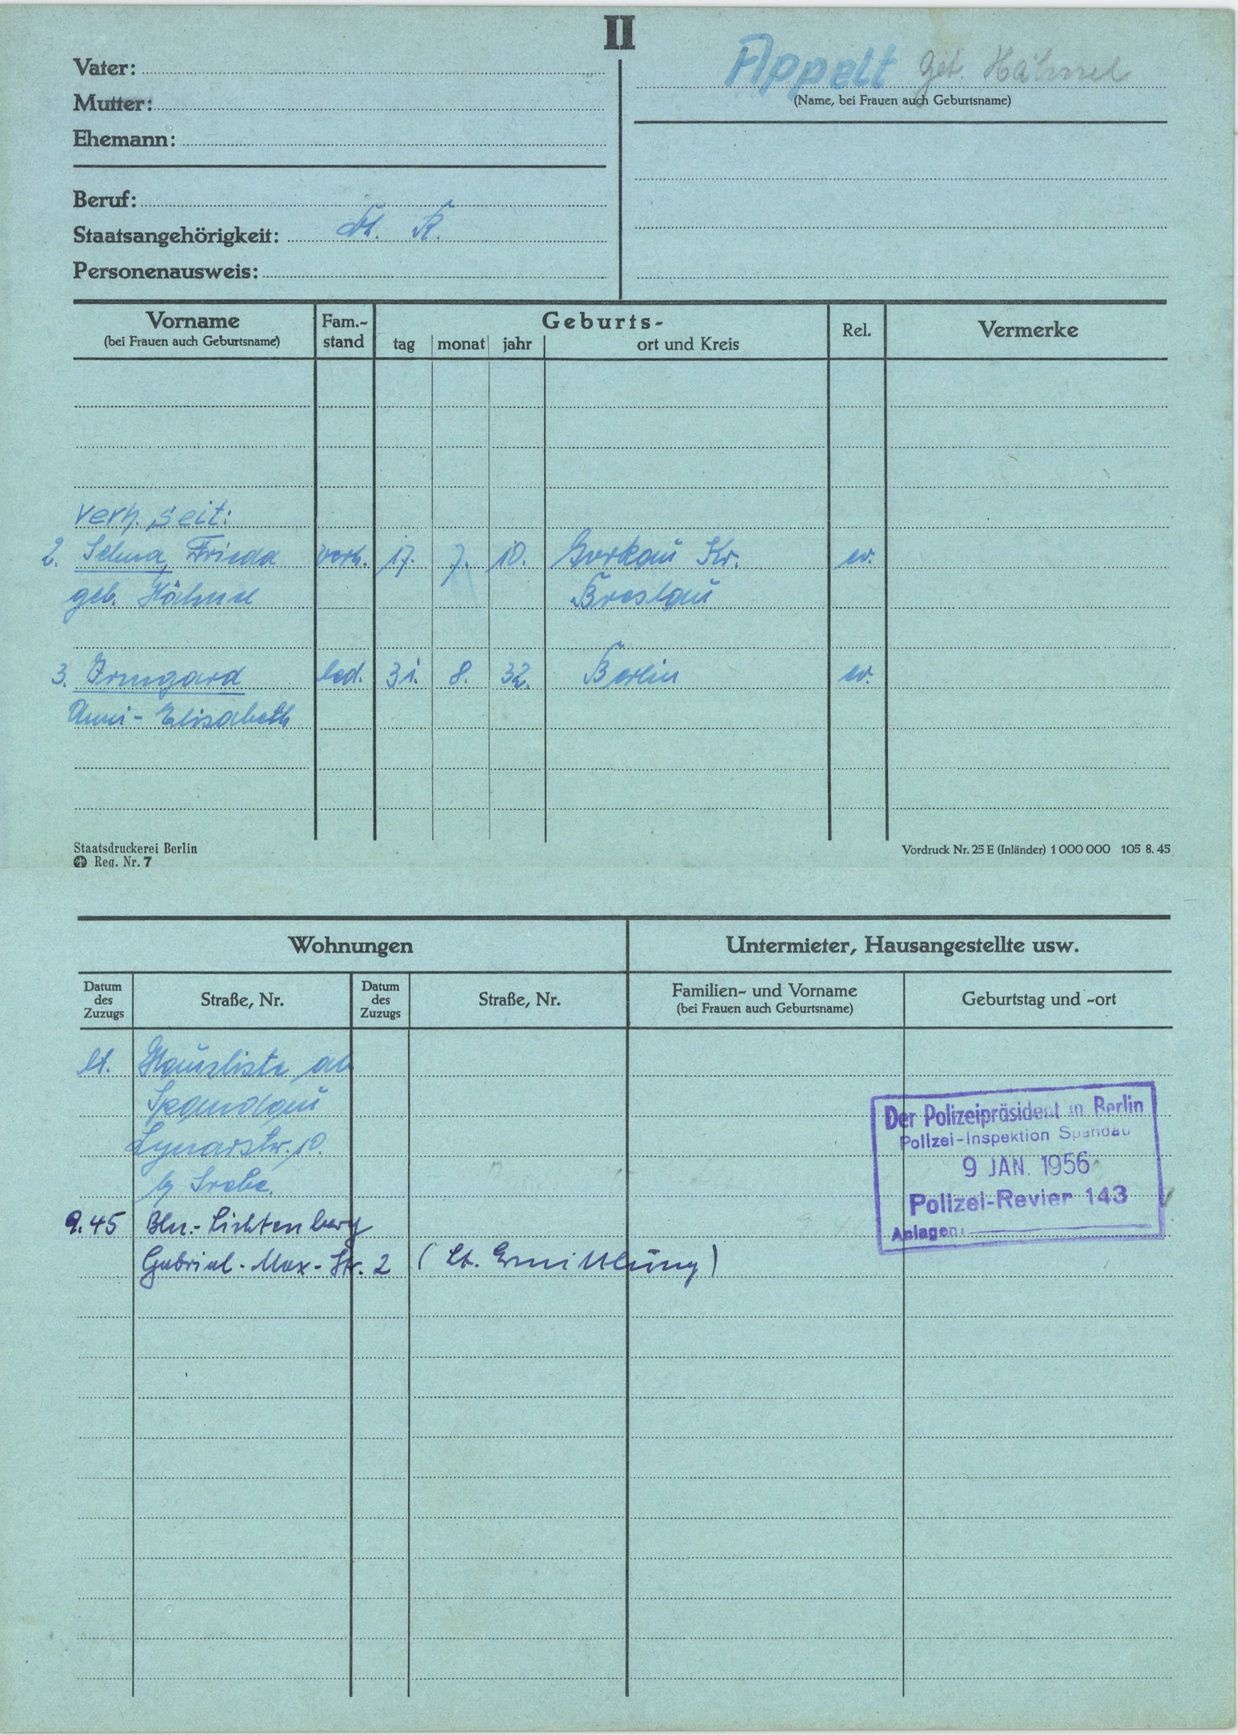
Appelt geb. Hähnel